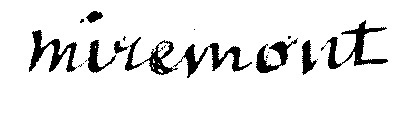
Signature of: jean de miremont